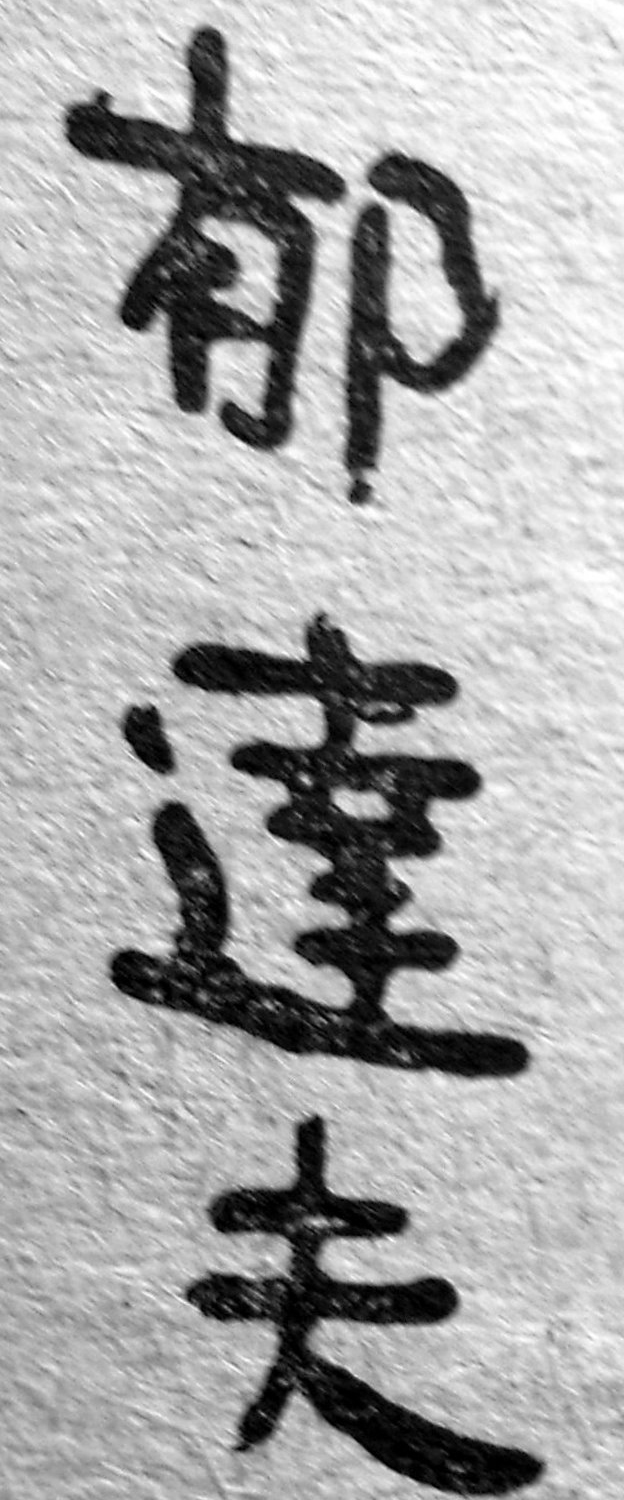
Signature of: yu dafu